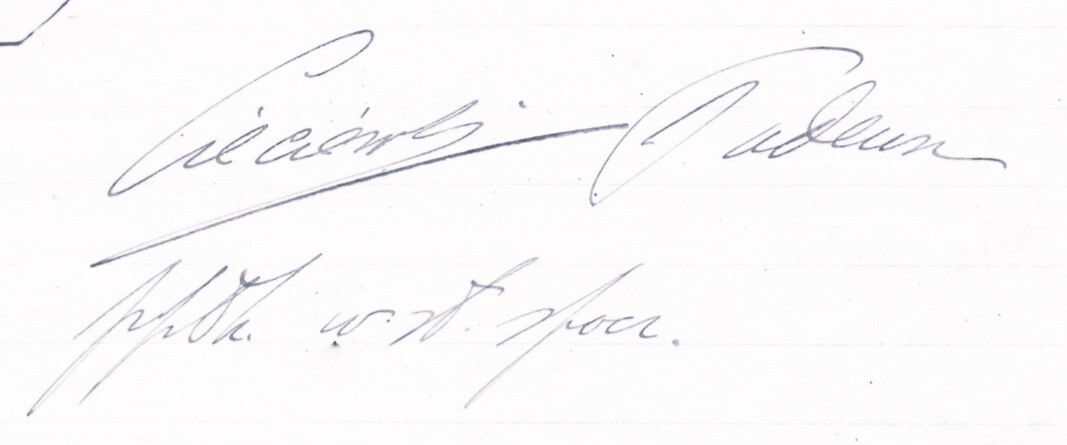
Signature of: q129947925